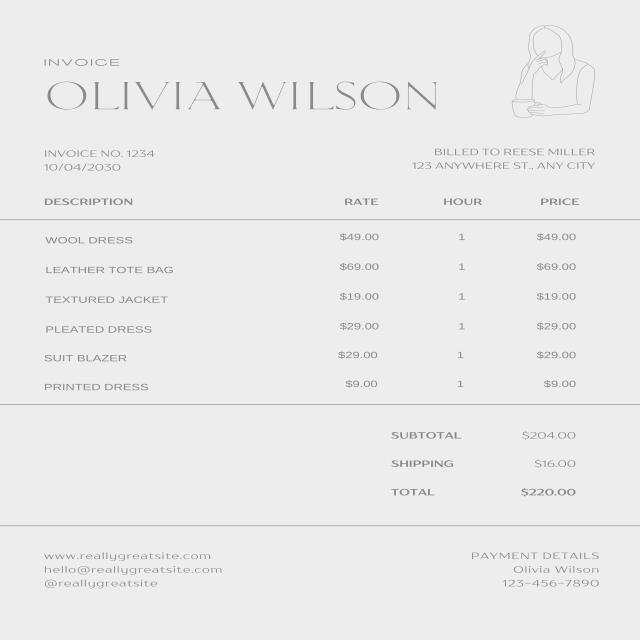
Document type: Invoice